Question: Describe the condition in detail:
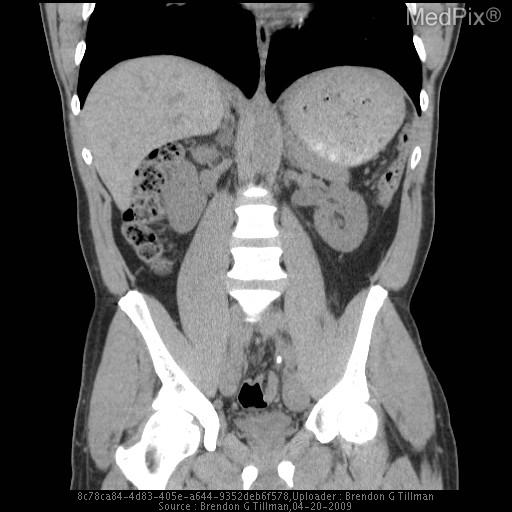
Answer: The disease is discussed as: Ureterolithiasis is the formation or presence of a calculus or calculi in one or both ureters.  Typically the stones form in the renal pelvis and travel along the ureter and may become enlarged.  Hydronephrosis, obstruction, and/or pyonephrosis may result from a stone trapped in the ureters.  Often patients have pain and hematuria.  There are typically four different kinds of stones that may form in the kidney or ureter and can become impacted or have a slow transit through the ureter including the most common calcium oxalate or phosphate, struvite , cystine, and uric acid stones.